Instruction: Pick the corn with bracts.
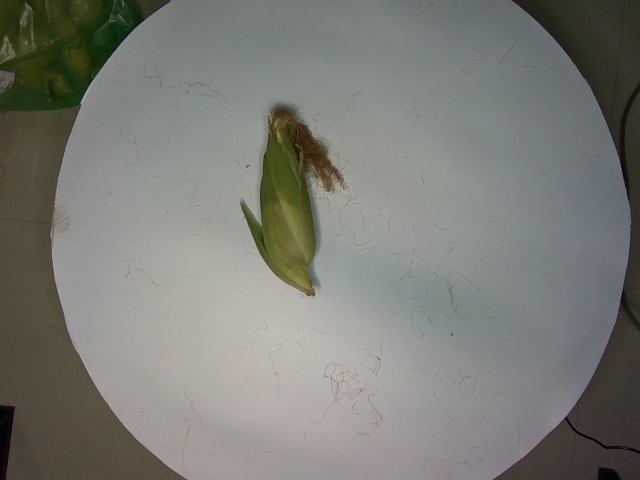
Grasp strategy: vertical